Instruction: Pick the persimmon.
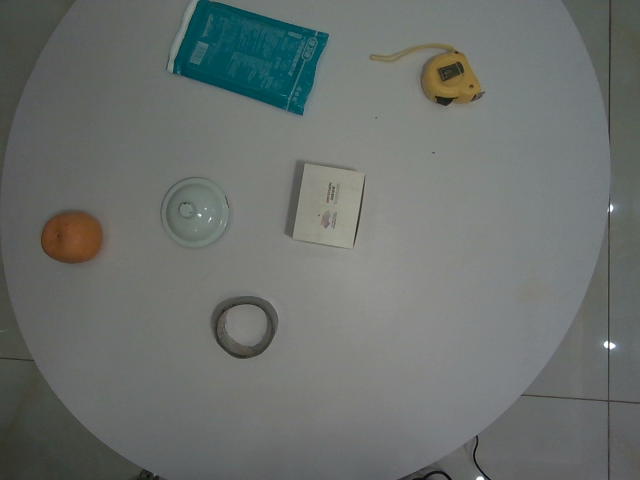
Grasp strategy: vertical